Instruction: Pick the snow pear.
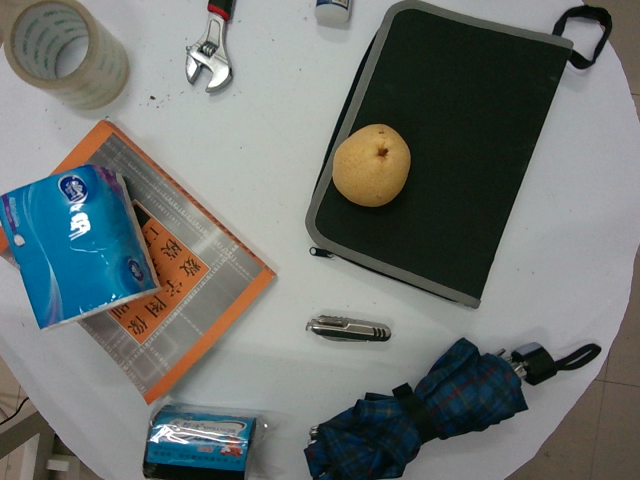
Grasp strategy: vertical